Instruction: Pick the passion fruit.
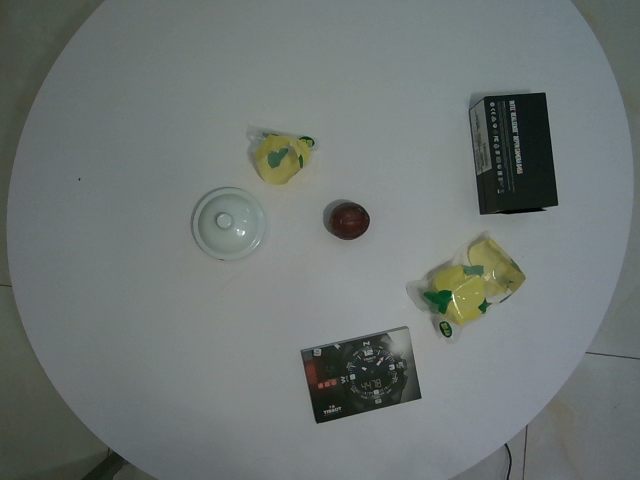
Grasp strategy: vertical